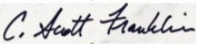
Signature of: scott franklin